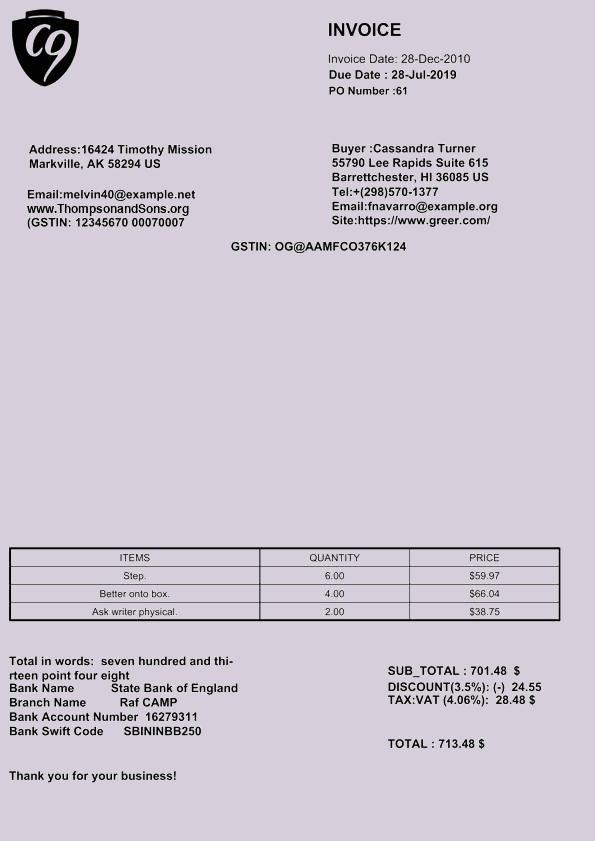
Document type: Invoice